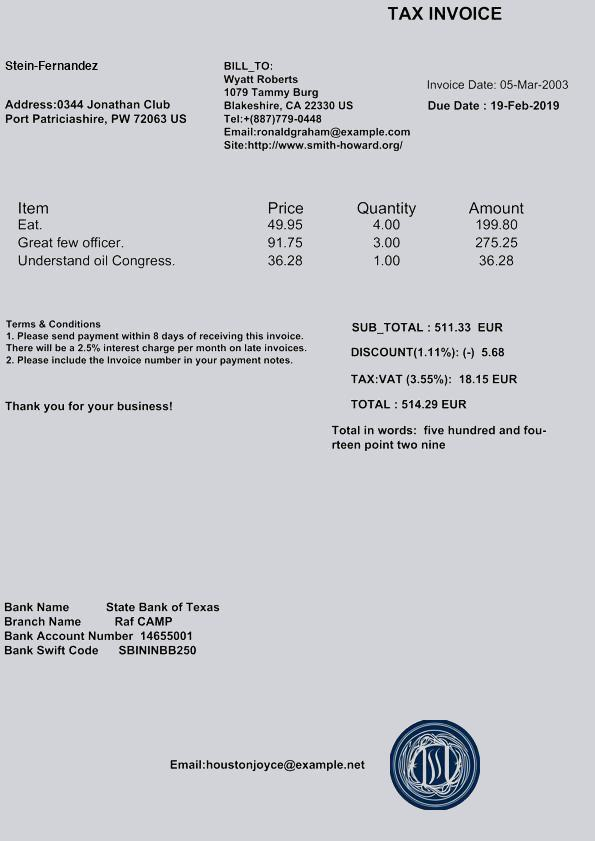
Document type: Invoice